Question: What is the filing due date as per the document?
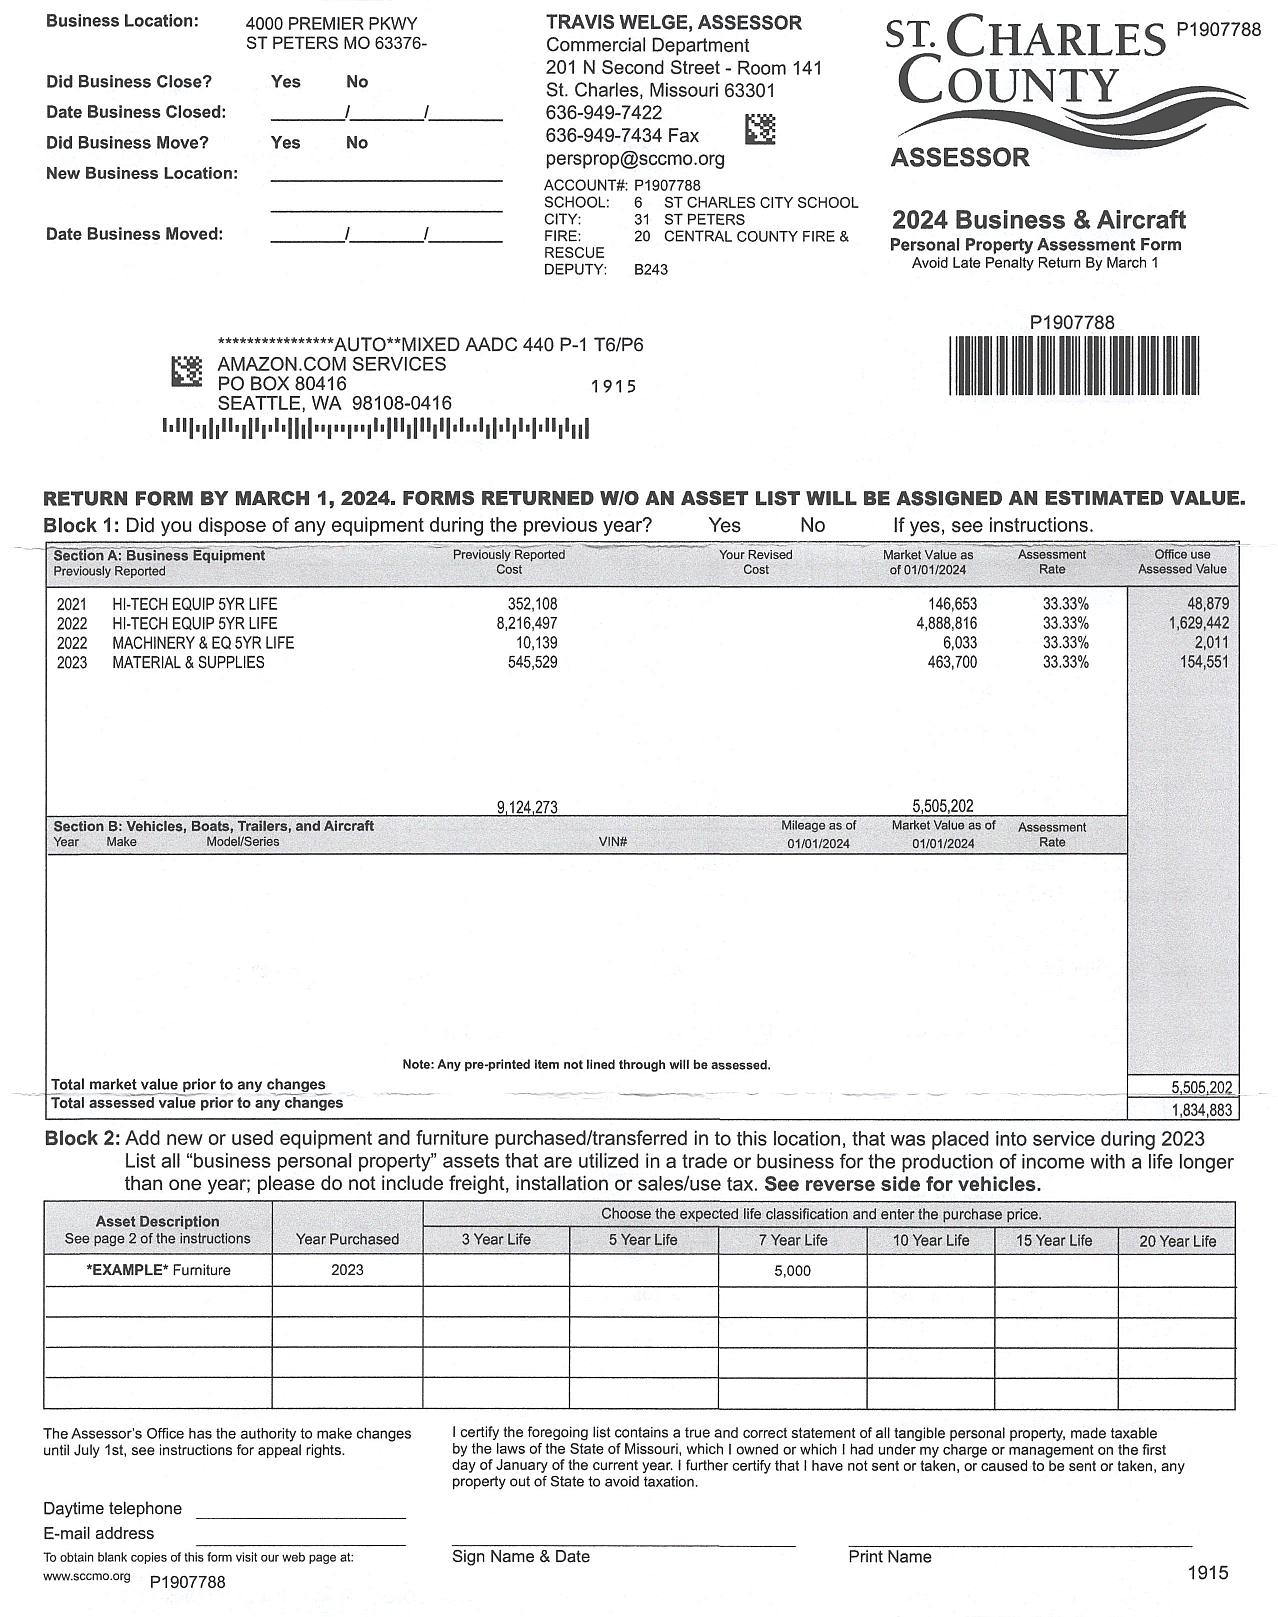
Answer: "1-Mar-24"